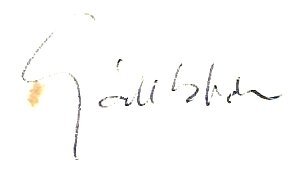
Signature of: istván gáll